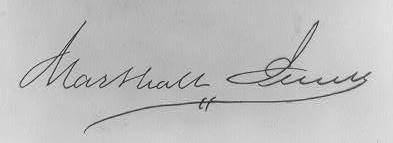
Signature of: marshall jewell